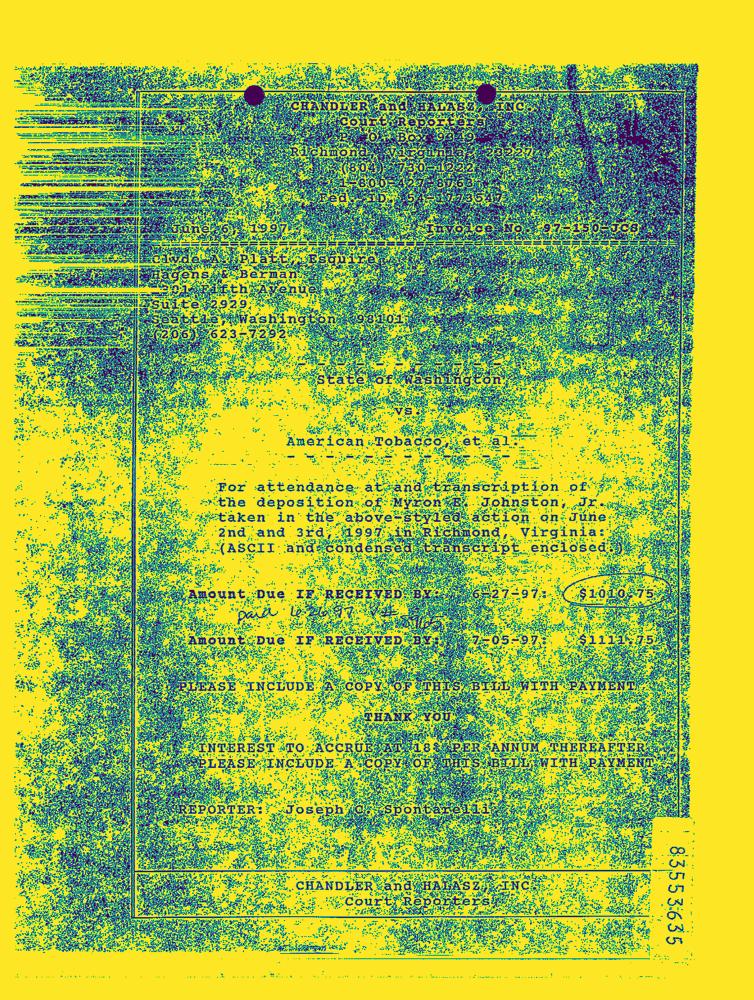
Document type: Invoice-Doc